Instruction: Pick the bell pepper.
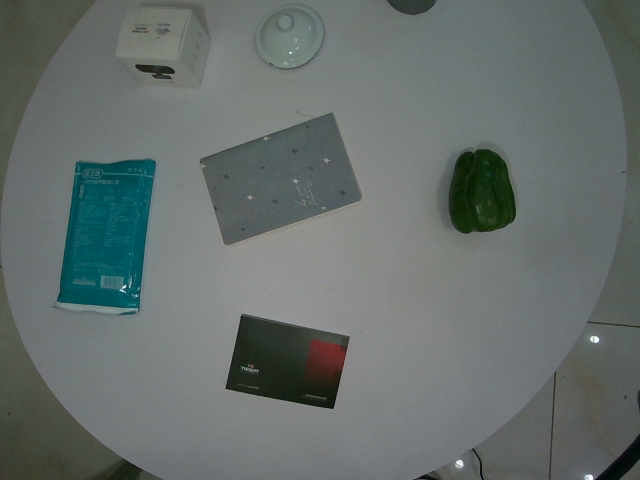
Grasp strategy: vertical